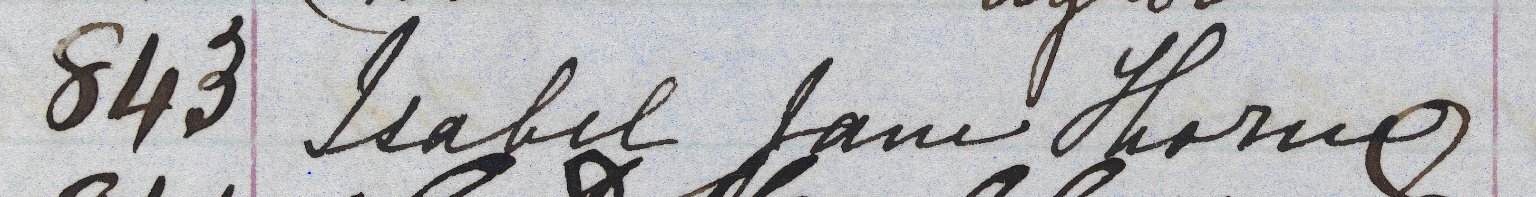
Signature of: isabel thorne